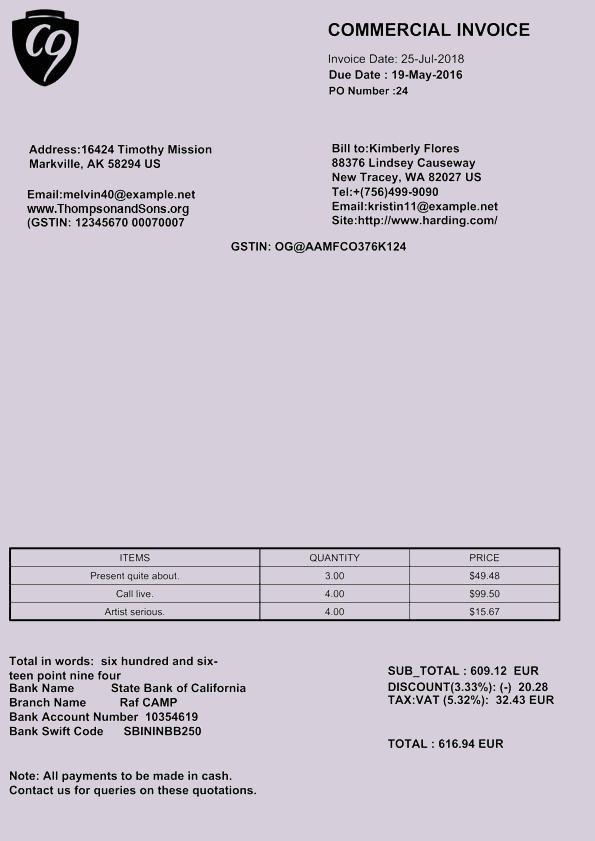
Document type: Invoice